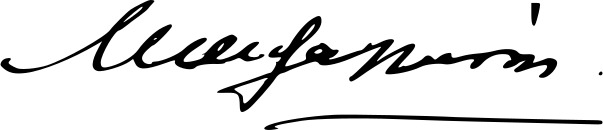
Signature of: miltiadēs malakasēs